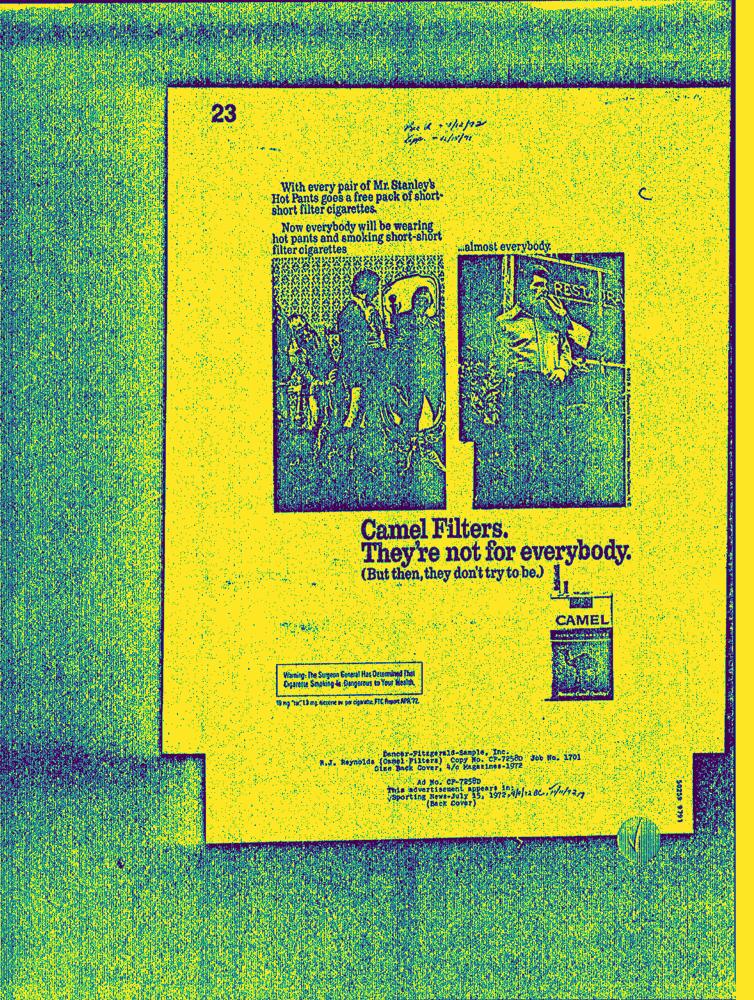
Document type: AD